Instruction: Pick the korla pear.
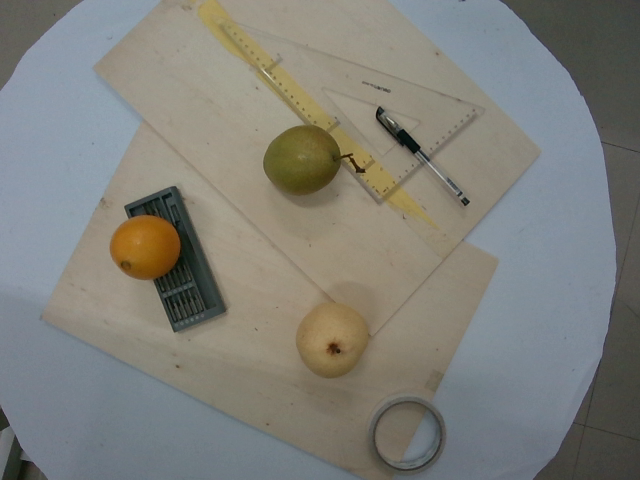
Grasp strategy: vertical